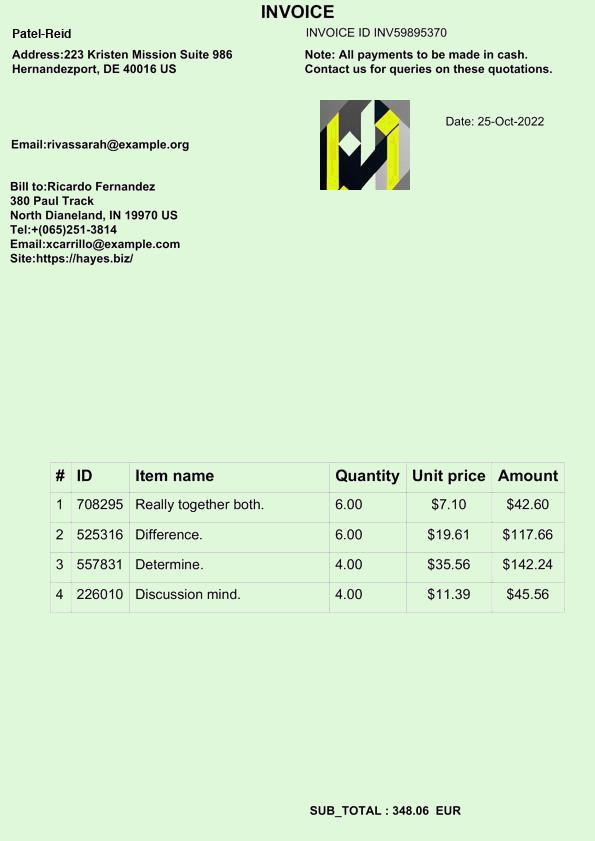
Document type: Invoice